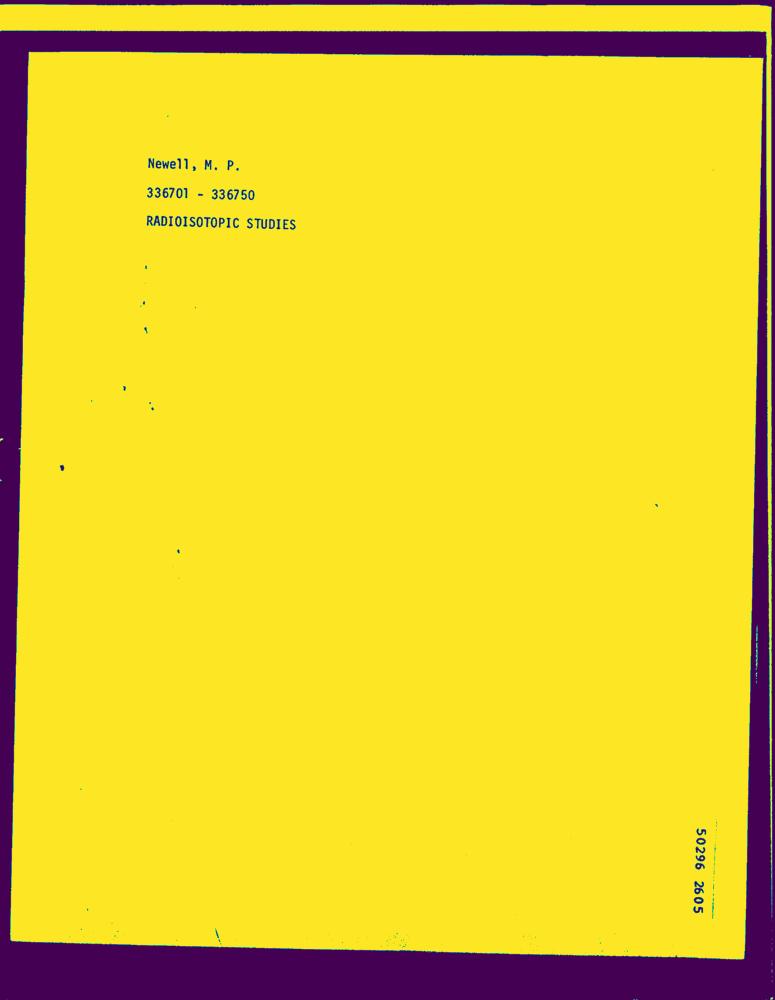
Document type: Hand-Written